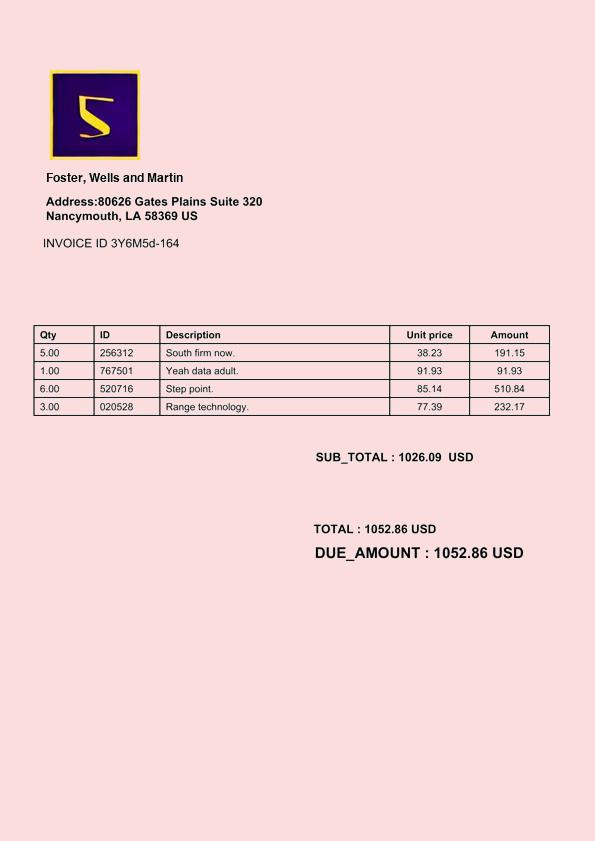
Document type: Invoice